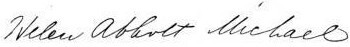
Signature of: helen abbott michael